Question: Describe the condition in detail:
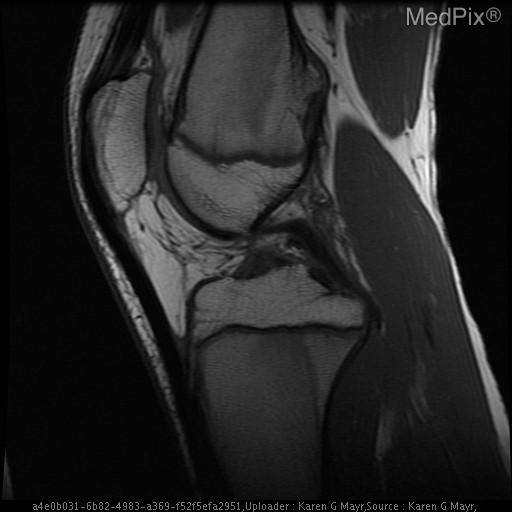
Answer: The disease is discussed as: •  Lesions/Condition:  Osteochondroma

Tumor Growth:  Lesions grow by enchondral ossification of proliferating cartilage cells in its cap.  The tumor will continue to enlarge during skeletal growth, but typically becomes latent at skeletal maturity.

•  Synonyms:  Osteocartilaginous Exostosis

•  Common  Locations:  The most common site of origin for an osteochondroma is the metaphysis at bony sites of tendon and ligamentous attachments.  Common sites include distal femur, proximal humerus, proximal tibia but also may occur less frequently in the pelvis, scapula, spine or any bone preformed in cartilage.

•  Demographics:  Typically occur in first to third decades with prevalence greater in males than in females.  It is the most common skeletal tumor in children with an occurrence of 1 in 200.   They may be solitary or multiple and they may arise spontaneously.

•  Gross  Morphology:  Osteochondromas vary in size.  The average lesion arising from tubular bones is approximately 4cm.  Osteochondromas arising from flat bones tend to be larger with a higher likelihood of malignant transformation.

•  Histology:  Pathologic sections show osteochondromas to have a cartilaginous cap.  Histologically, the cartilaginous cap is identical to the physeal growth plate.  During active growth, the cap is composed of hyaline cartilage.  The thickness of the cap is correlated with the age of the patient, and the cap decreases in size as patient’s age.    In children and adolescents, the cap may be as thick as 3cm, whereas in older patients, it may be thin.  A thick cartilaginous cap (>1cm) in an adult should raise the possibility of malignant transformation (usually chondrosarcomas)

•  Radiology:  Plain radiographic appearances of an osteochondroma are those of a pedunculated or sessile bony excrescence with well-defined margins.  In adults, the cartilage cap often contains flecks of calcification. Continuity of the osteochondroma with the medullary canal is a characteristic finding,  particularly obvious in long bones.   MR imaging is able to detect continuity of the cortical and medullary bone in the outgrowth with that of the parent bone.  This finding is diagnostic of an osteochondroma.  Of greatest utility in the functionality of the MR is the ability to precisely identify and measure the cartilaginous cap of an osteochondroma using T2 weighted spin echo images.  These measurements can be used to supply information regarding the likelihood of malignant changes.

•  Prognosis  and  Treatment:  Most solitary osteochondromas are discovered in children and adolescents  and are painless, slow-growing masses and require no treatment.  Significant symptoms may occur as a result of complications such as fracture, bony deformity, mechanical joint problems, and vascular or neurologic compromise.  Appreciable morbidity is related to resection of osteochondromas and corrective surgery on the osseous deformity.  Resections are typically only performed on mature bone due to the risk of damage to the epiphyseal growth plate resulting in severe growth deformity in the affected bone.  Serial radiographs are performed to monitor for malignant transformation which is estimated at 1% for solitary osteochondromas.  The most common resulting malignant tumor is a chondrosarcoma.